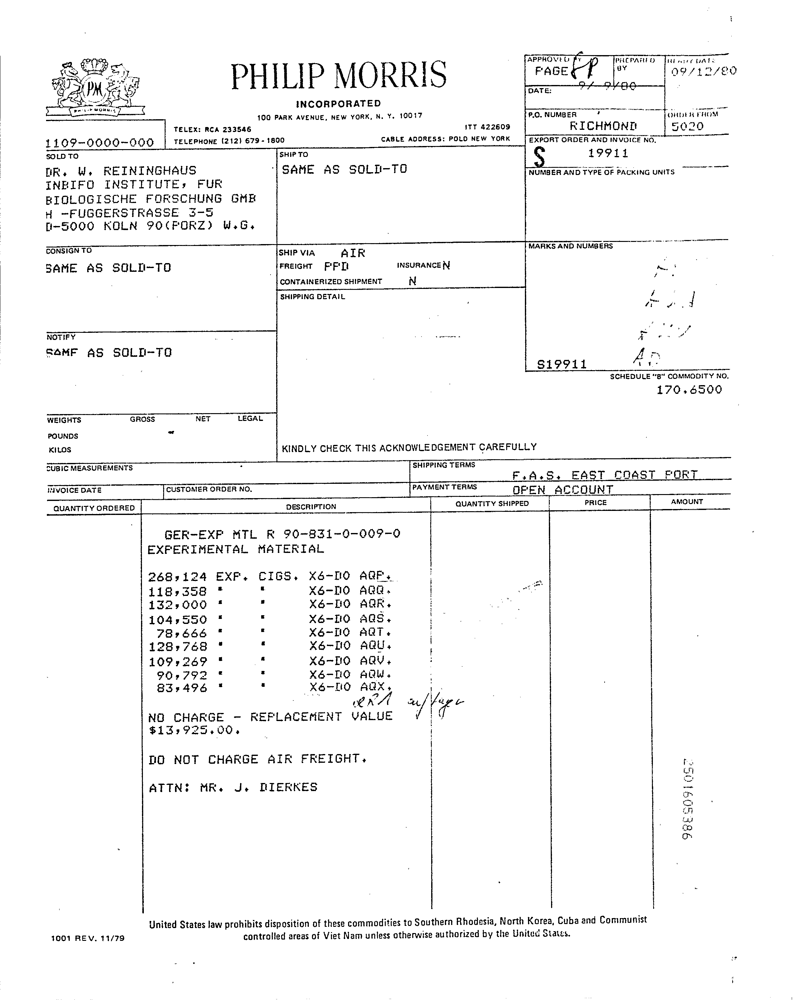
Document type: Invoice